Question: Talk about the condition:
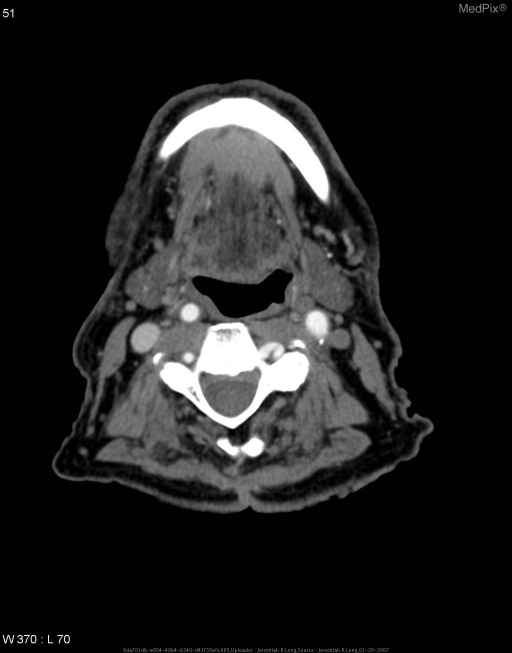
Answer: The disease is discussed as: Medial deviation of the internal carotid artery, also known as (aberrant) retropharyngeal internal carotid artery, is an important congenital variant that should be considered in the differential for a retropharyngeal mass.  Once found, this finding should be reported to the clinicians so that the devastating consequences of biopsy or surgery is avoided.